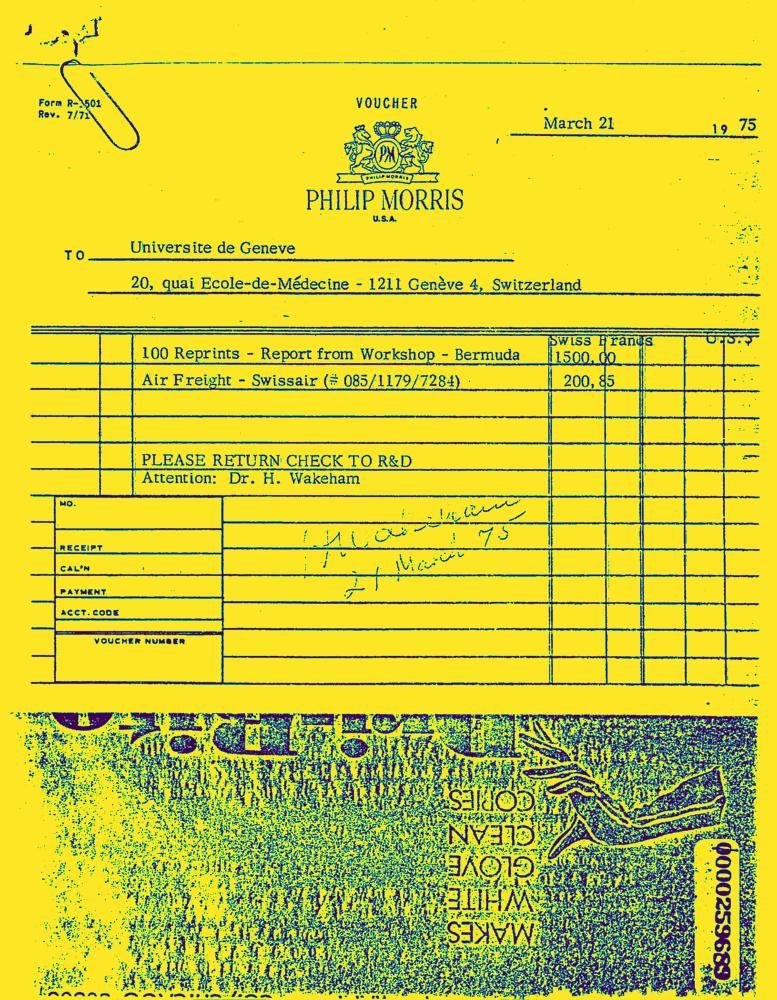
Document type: Invoice-Doc